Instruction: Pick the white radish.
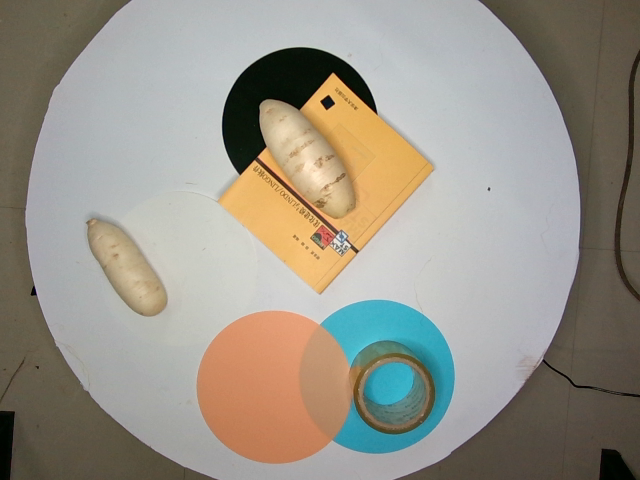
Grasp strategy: vertical